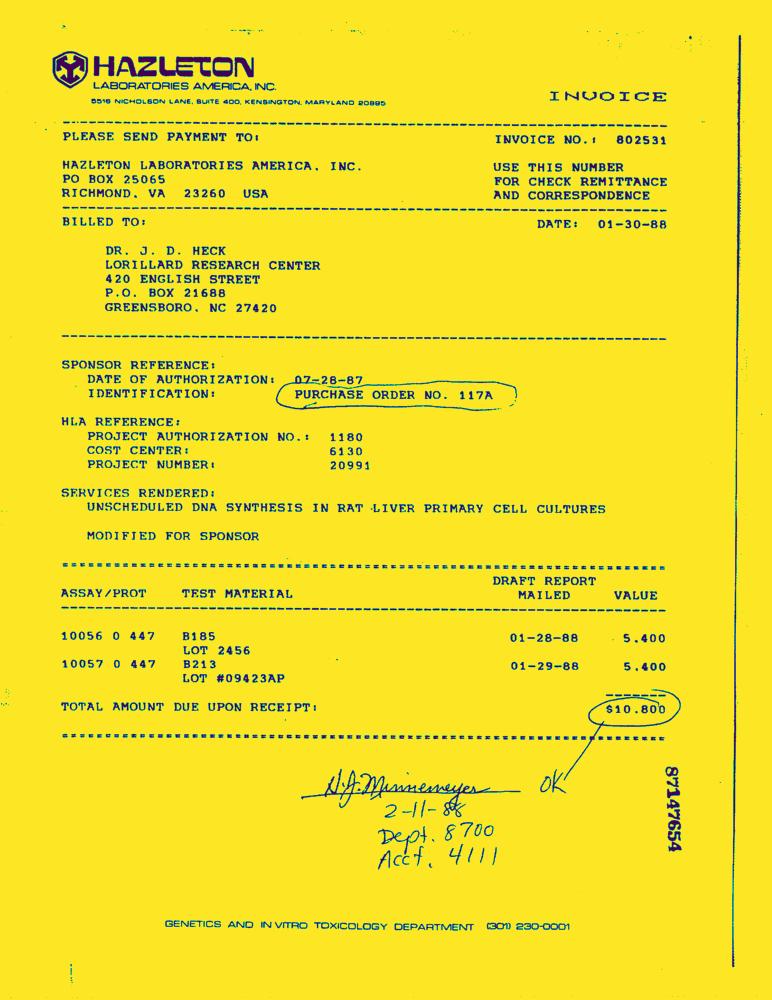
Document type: Invoice-Doc